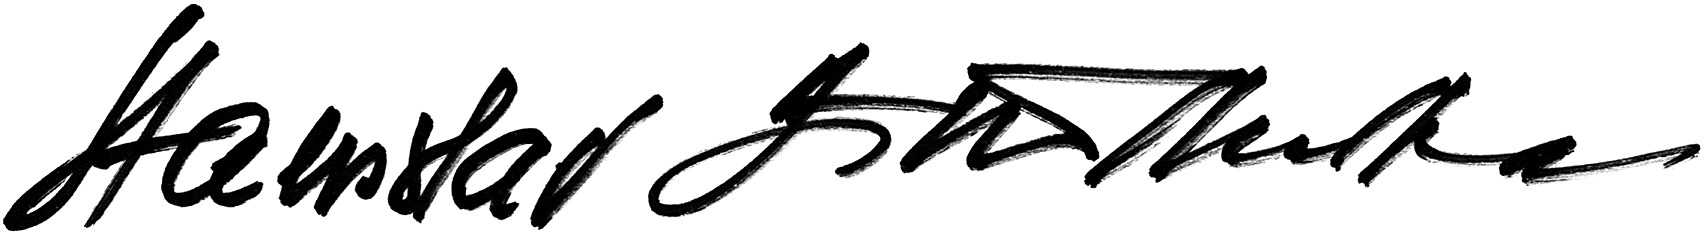
Signature of: stanislav zindulka